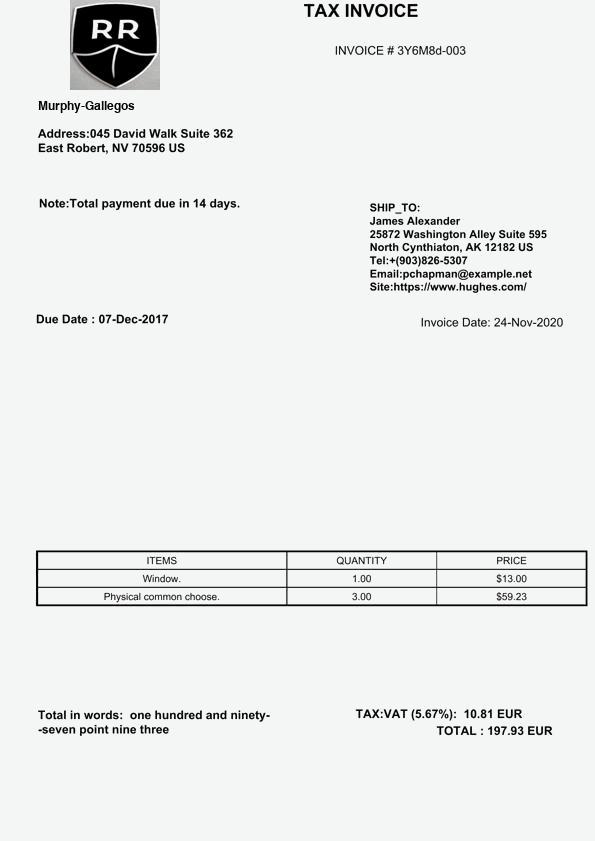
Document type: Invoice